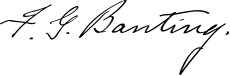
Signature of: frederick banting